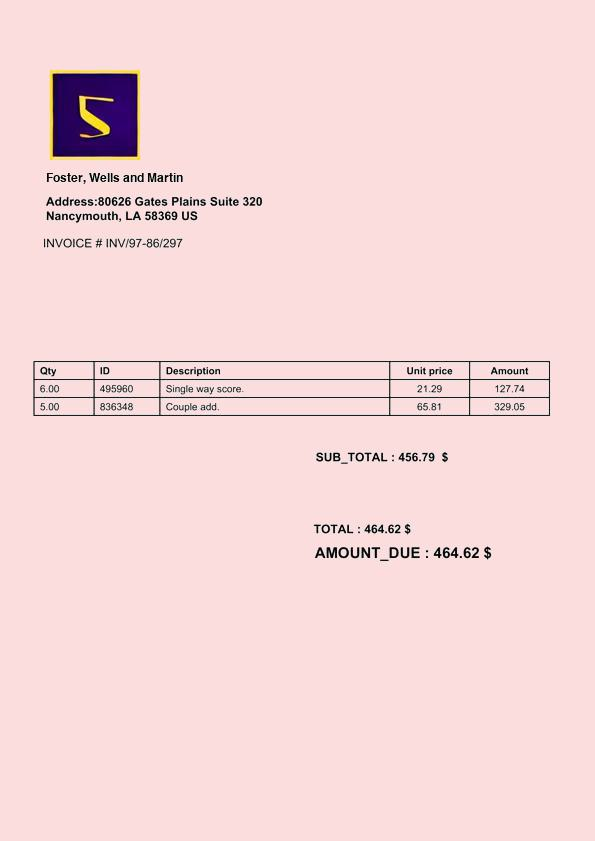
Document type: Invoice